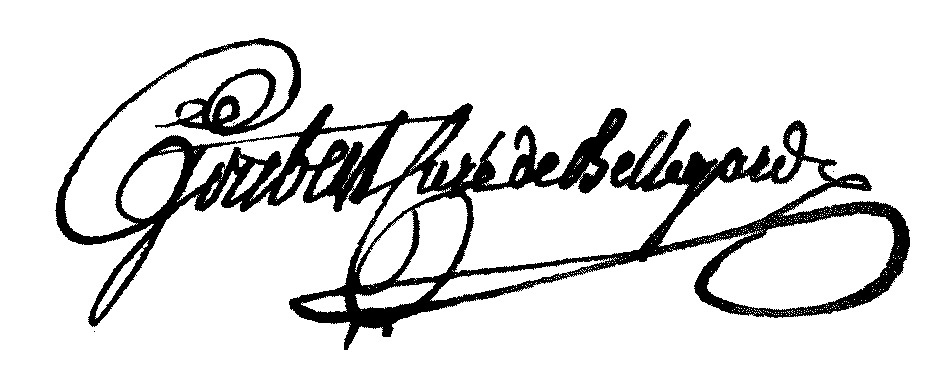
Signature of: françois goubert